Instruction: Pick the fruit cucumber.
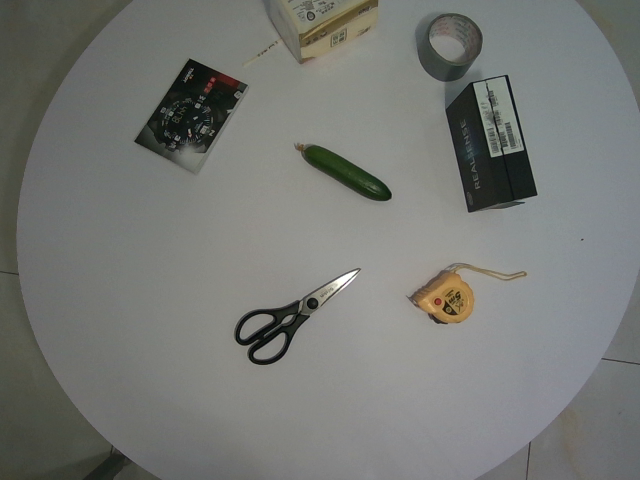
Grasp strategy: vertical